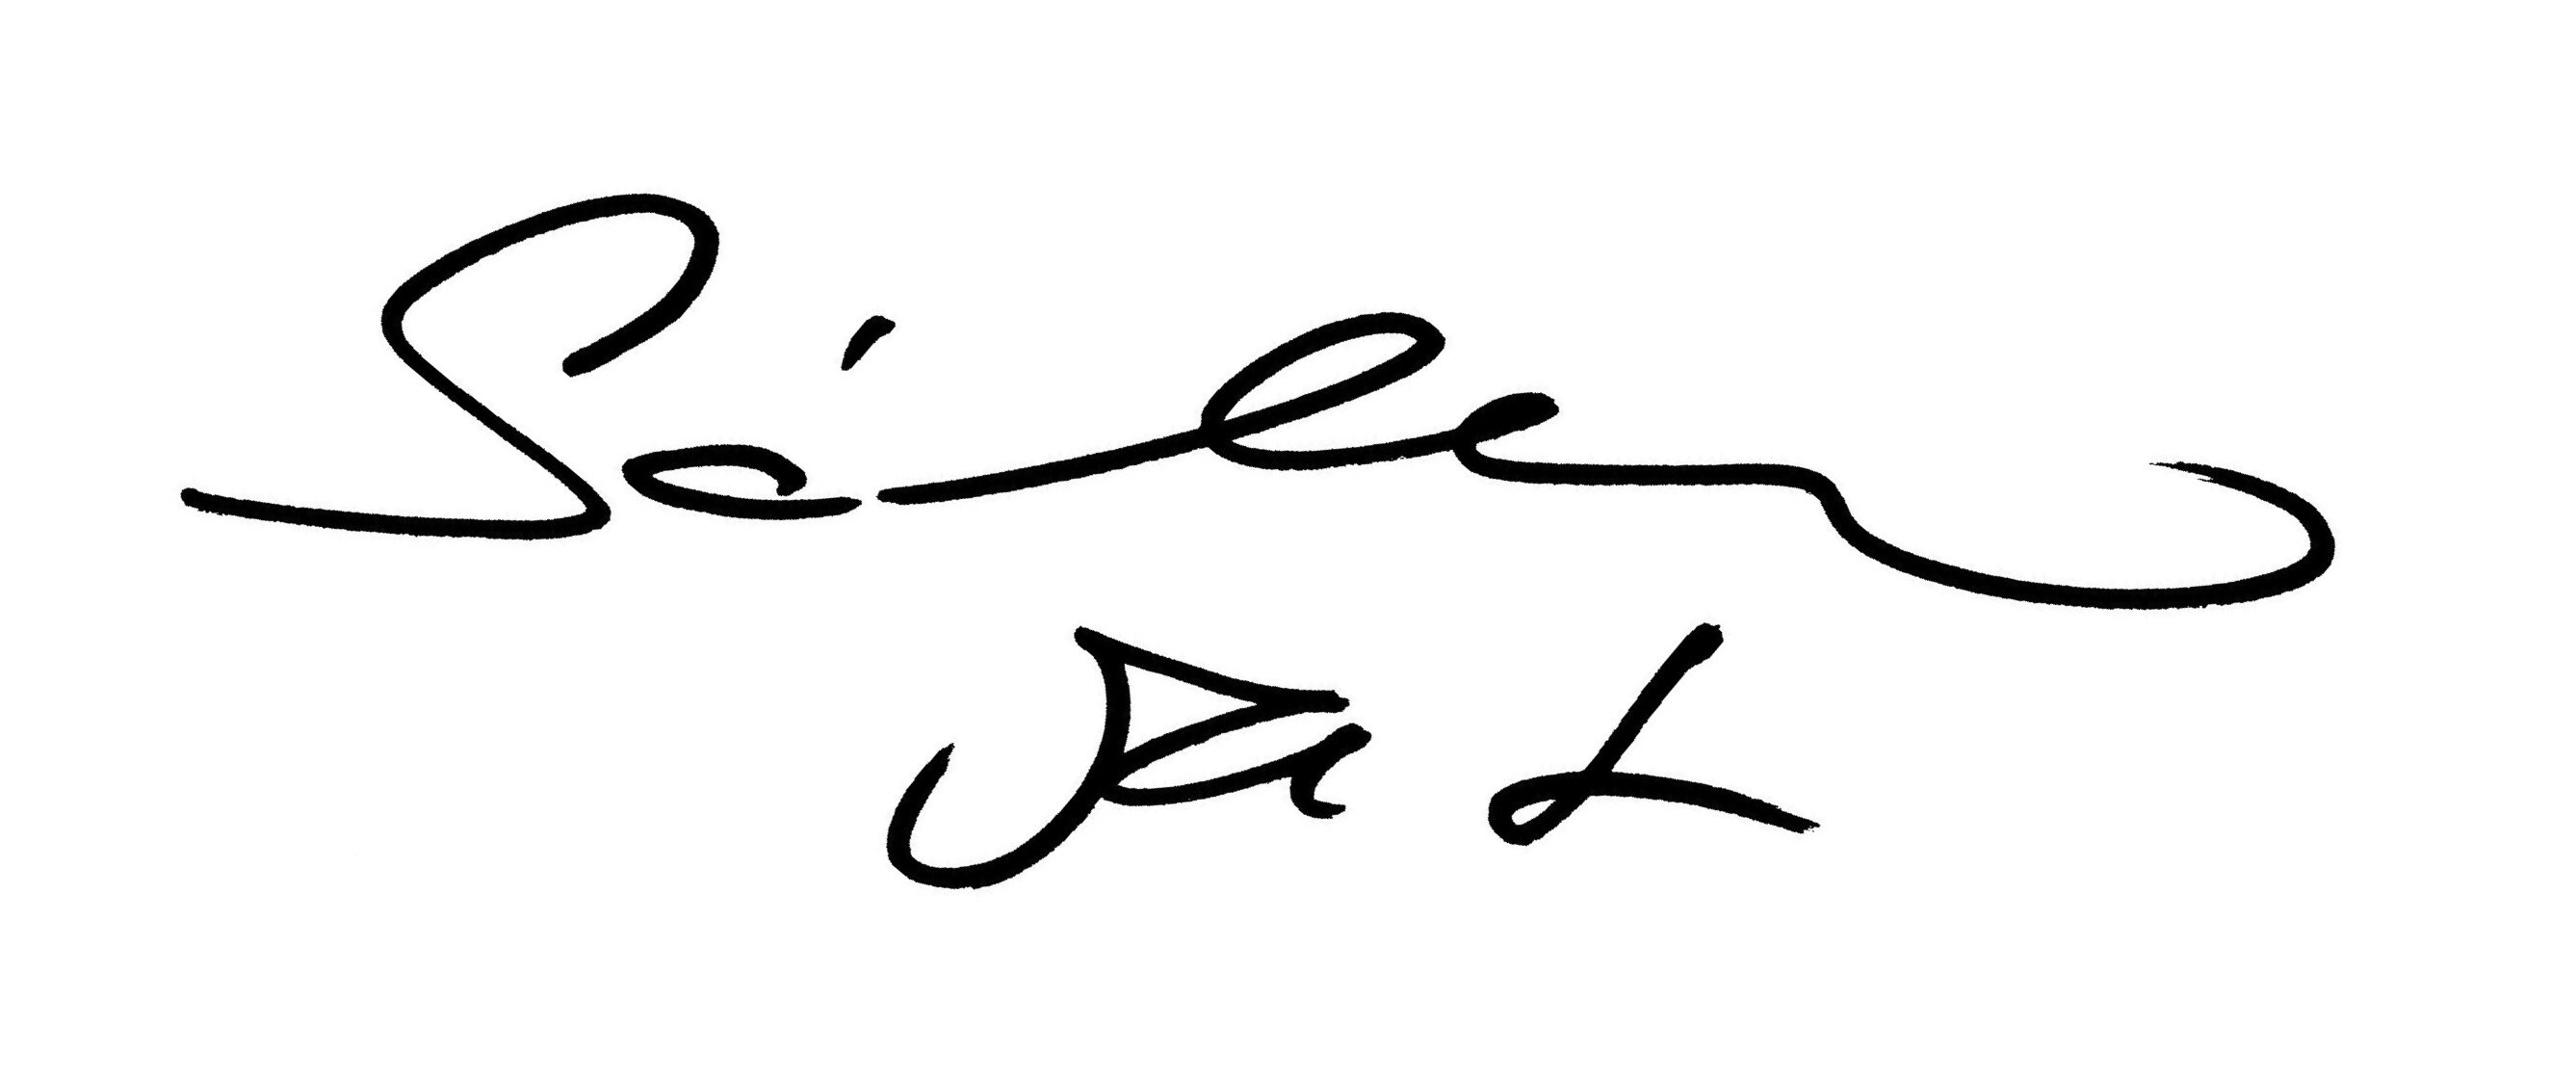
Signature of: martina sáblíková